Question: What type of tax is indicated in the document, personal property or real estate?
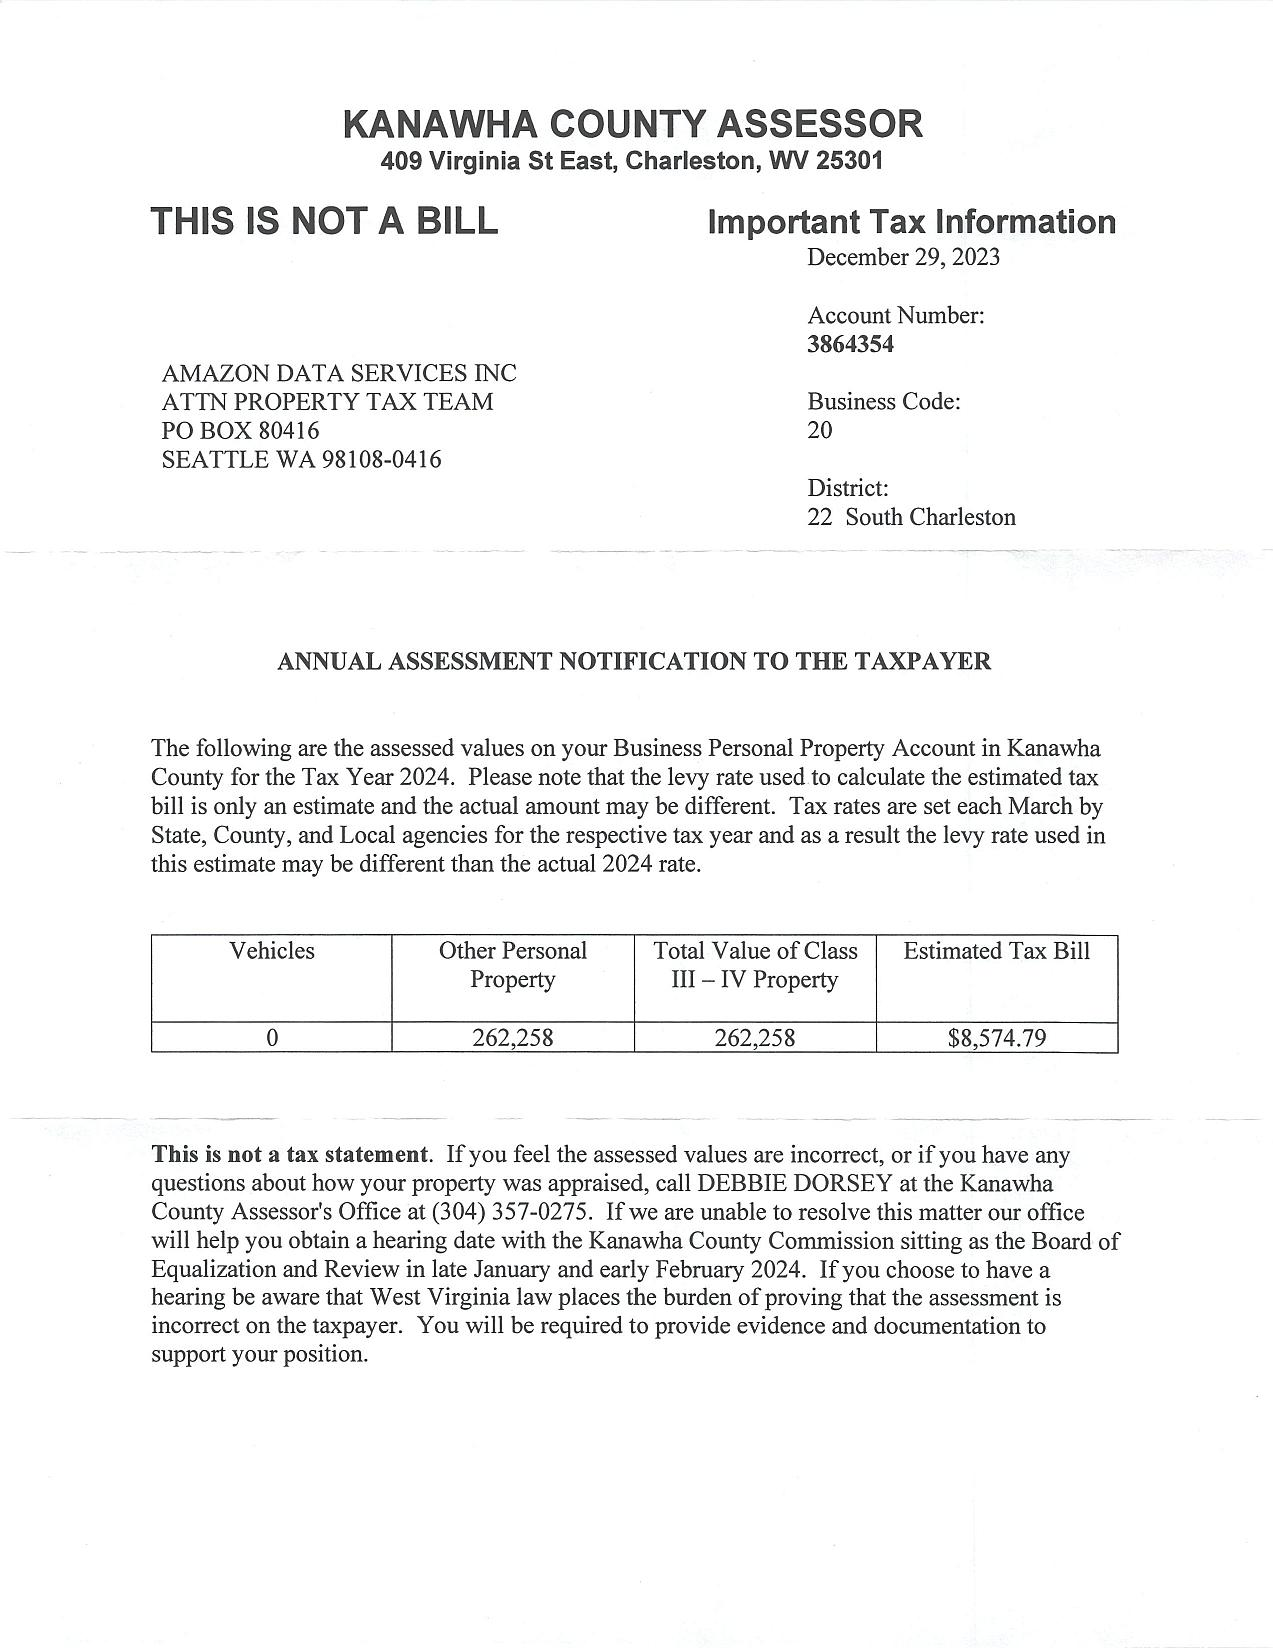
Answer: "Personal Property Tax"